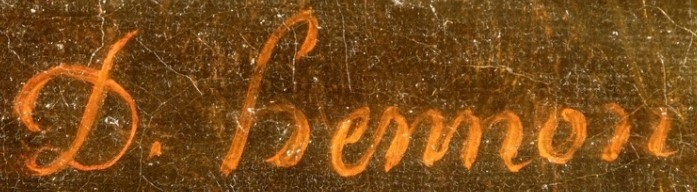
Signature of: denis françois hennon dubois